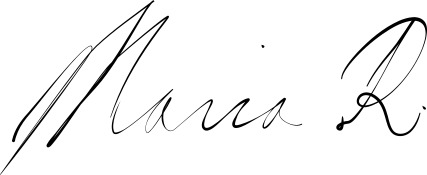
Signature of: mary of modena